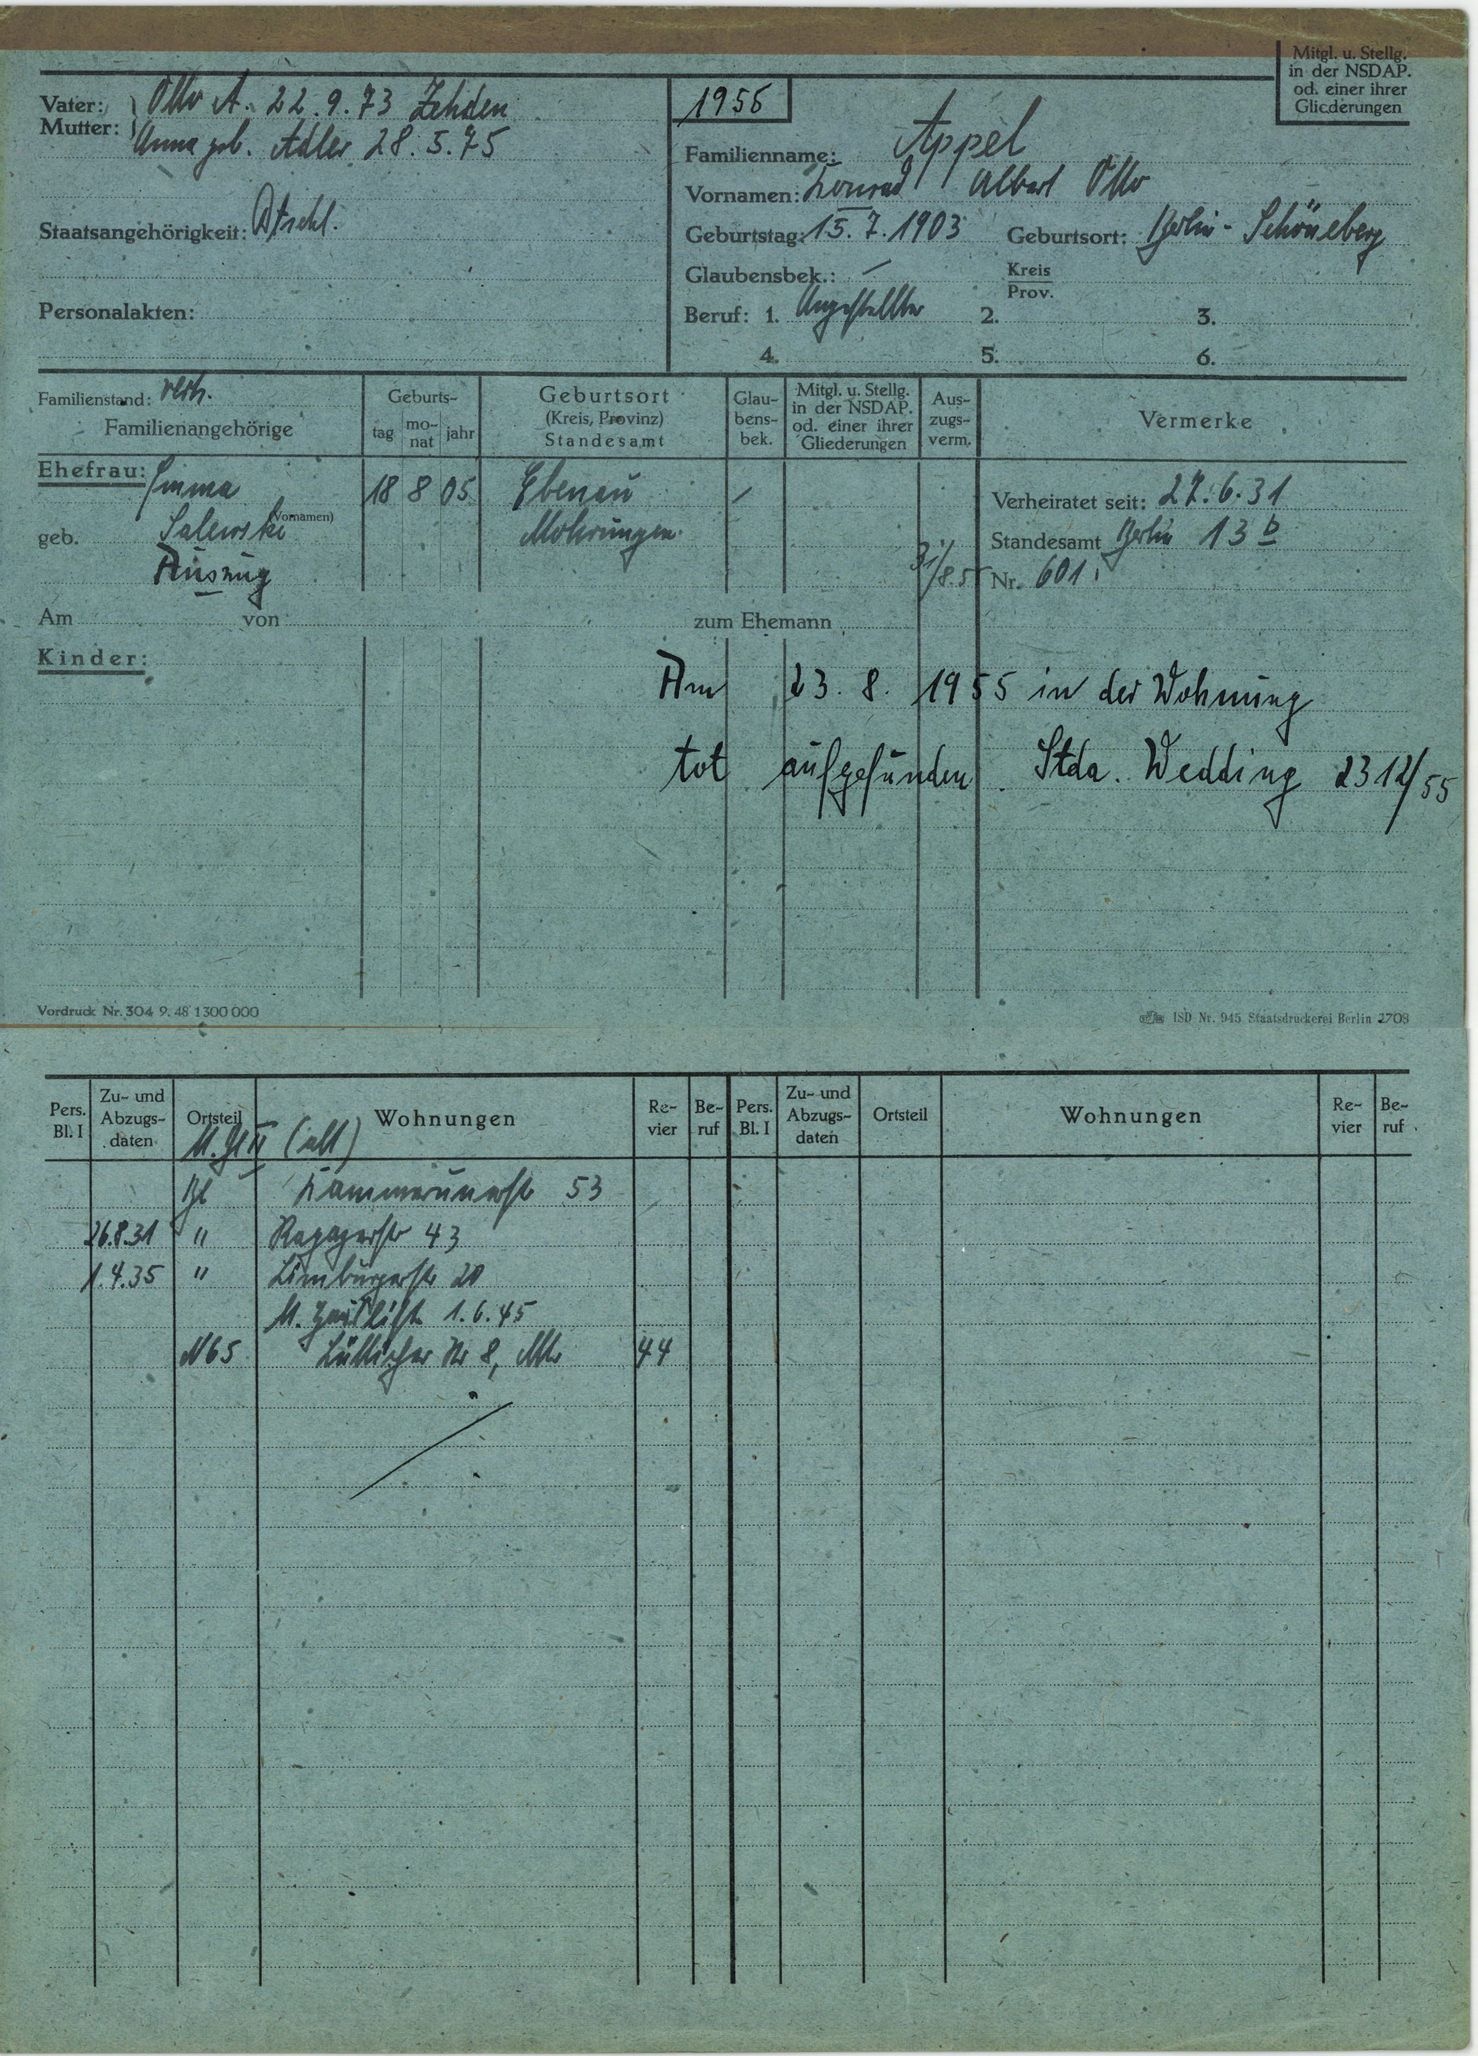
Appel